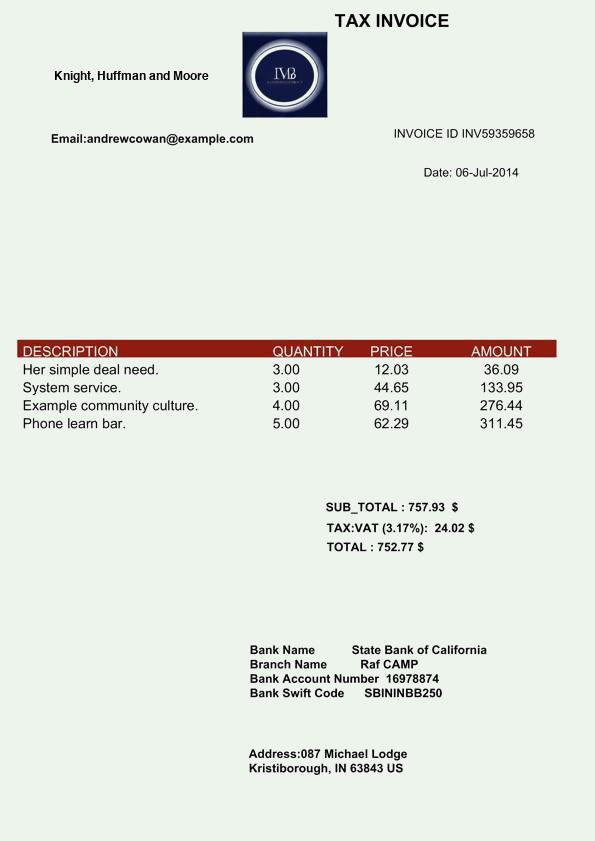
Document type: Invoice